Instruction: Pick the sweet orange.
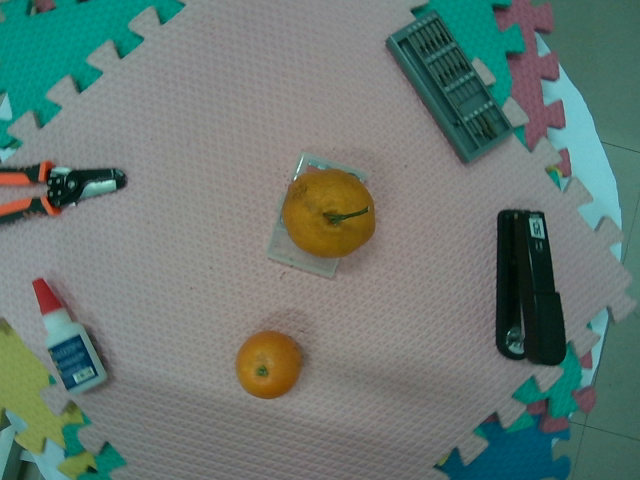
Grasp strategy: vertical